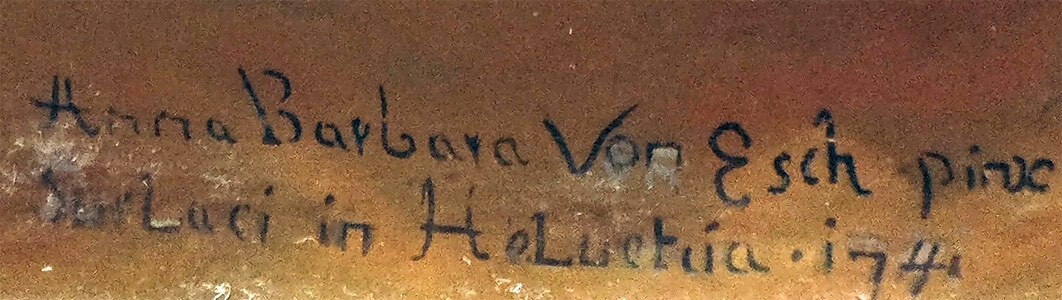
Signature of: anna maria barbara abesch